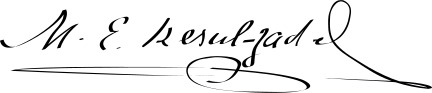
Signature of: mahammad amin rasulzade